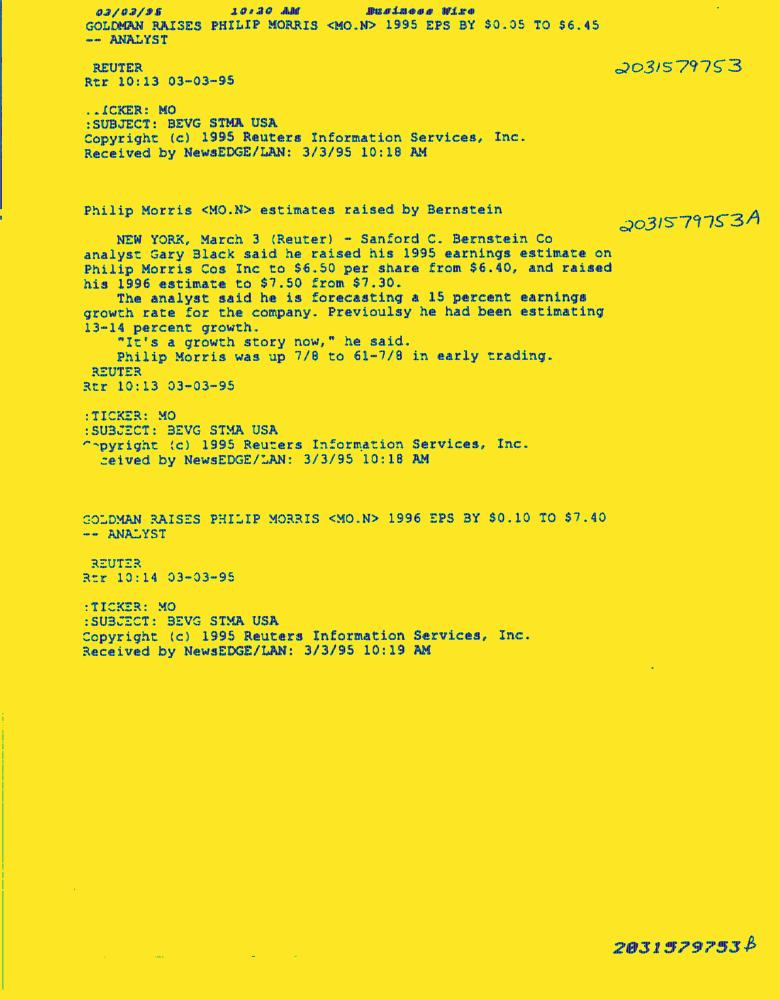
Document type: News-Article